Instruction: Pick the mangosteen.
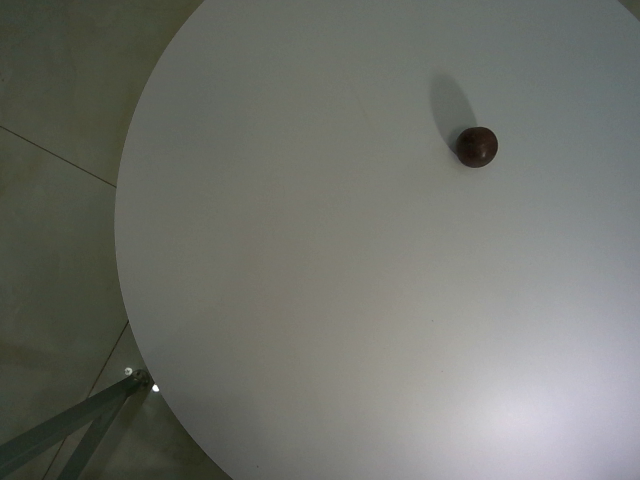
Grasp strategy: vertical